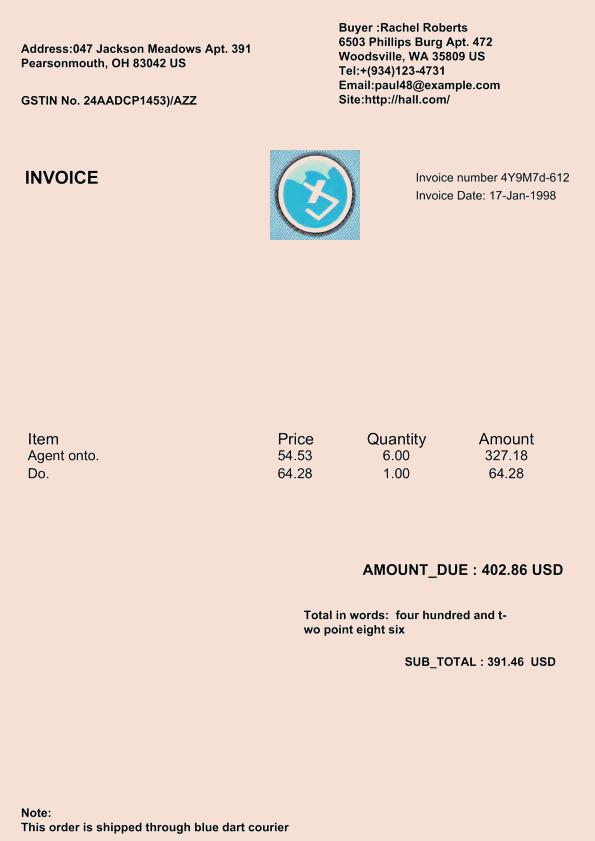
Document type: Invoice